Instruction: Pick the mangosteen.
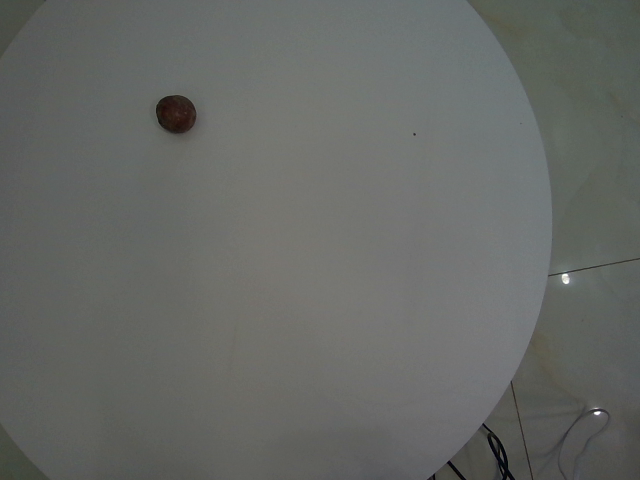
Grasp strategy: vertical